Question: What could the diagnosis suggest?
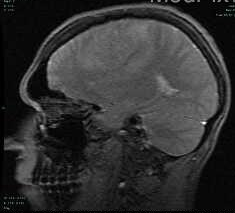
Answer: The possible diagnosis includes meningioma, lymphoma, hemangioparacytoma, metastatic carcinoma, inflammatory lesions such as sarcoidosis and Wegener's granulomatosis, and infections such as tuberculosis.